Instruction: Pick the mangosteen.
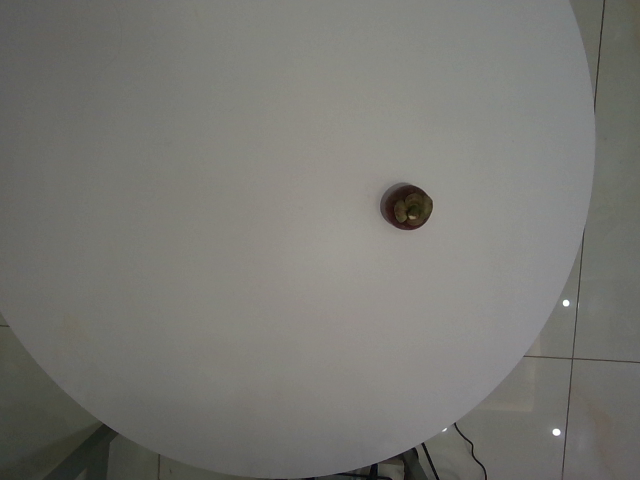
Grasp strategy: vertical